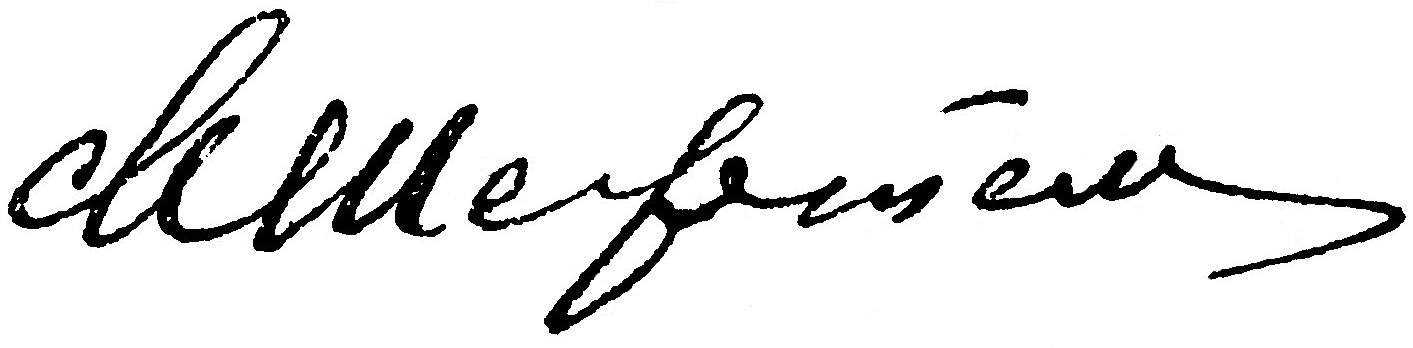
Signature of: mikhail isaakovich sheftel